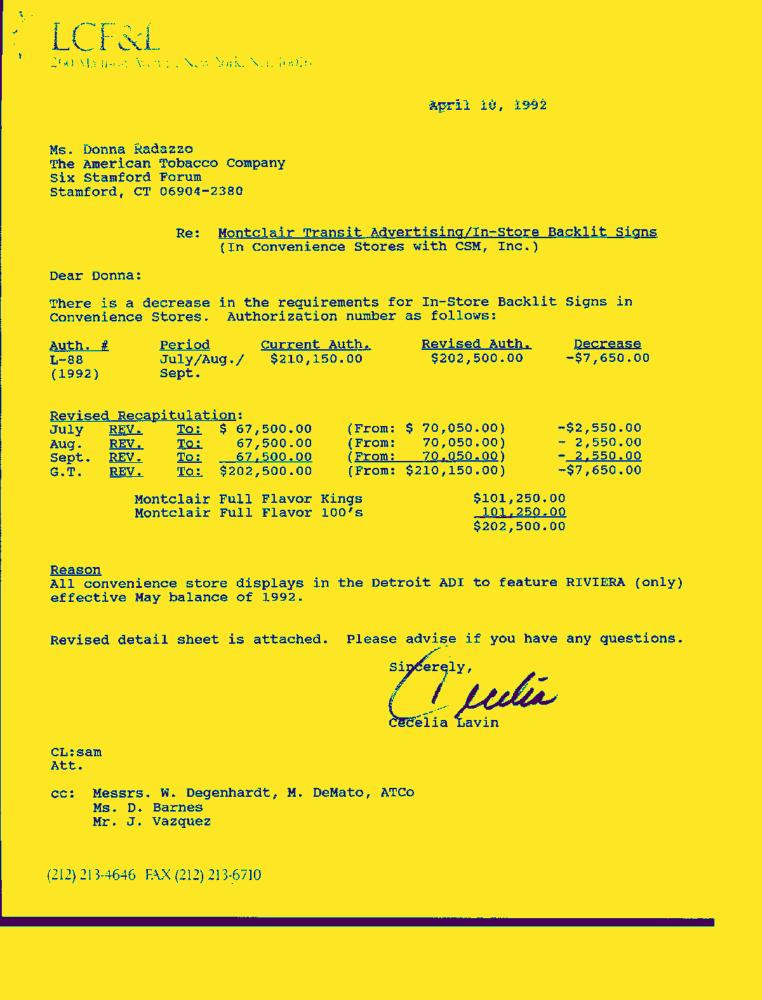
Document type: Letter-Doc